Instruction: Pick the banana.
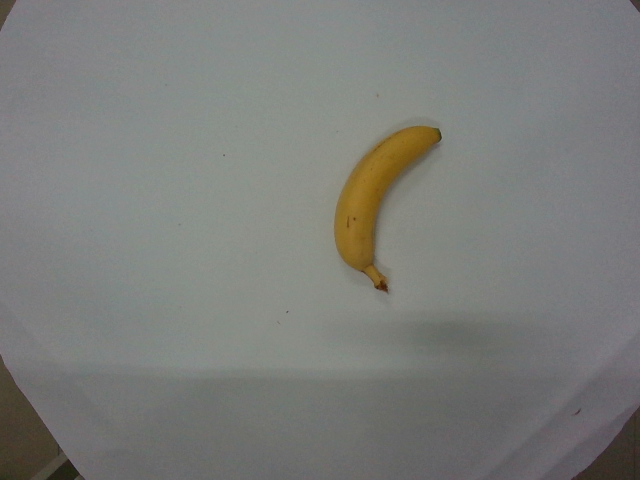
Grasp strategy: vertical